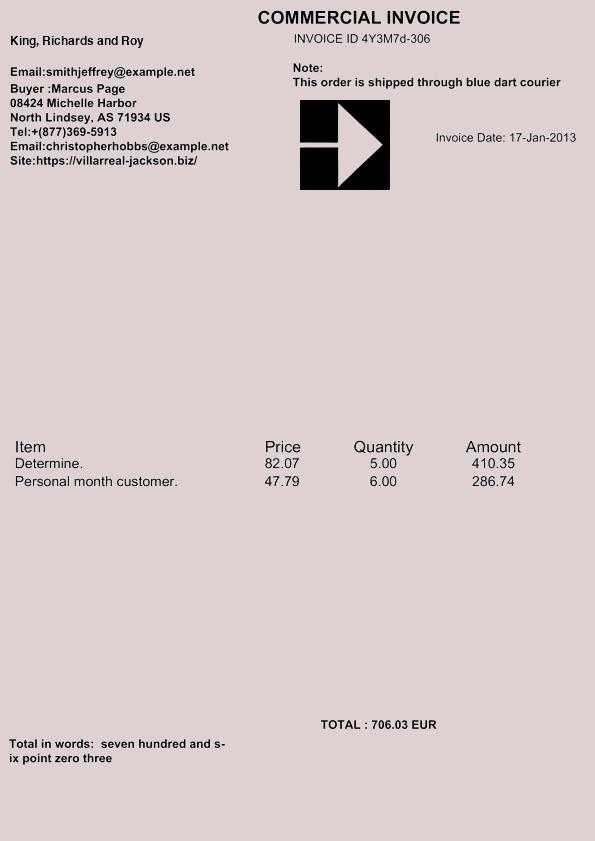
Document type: Invoice